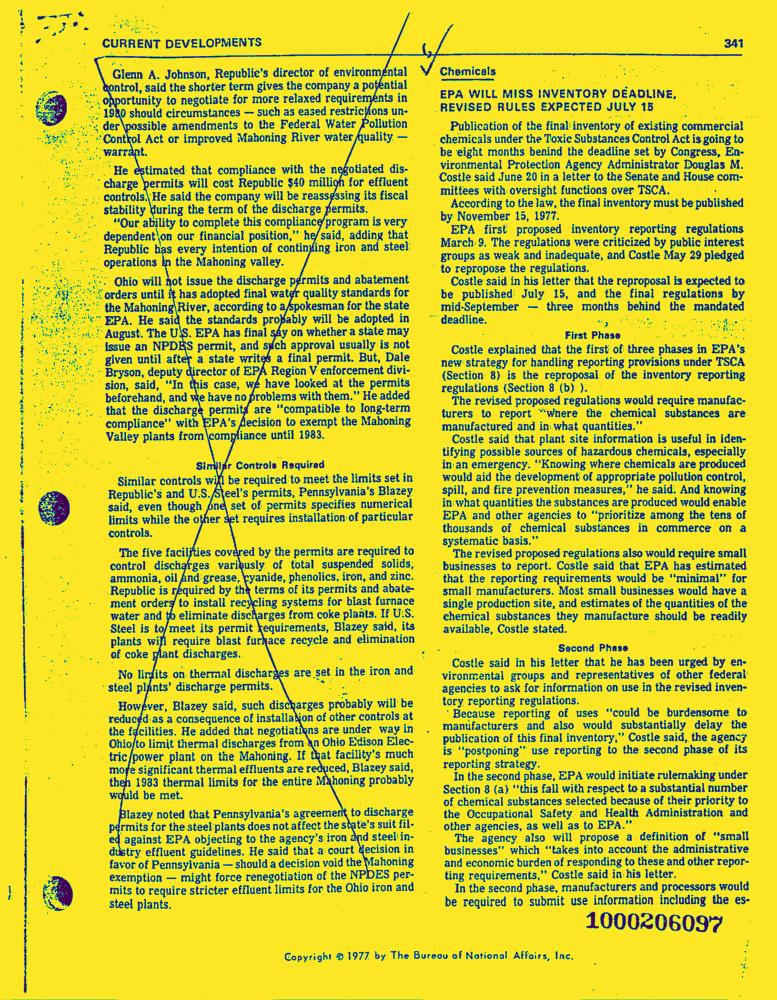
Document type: News-Article